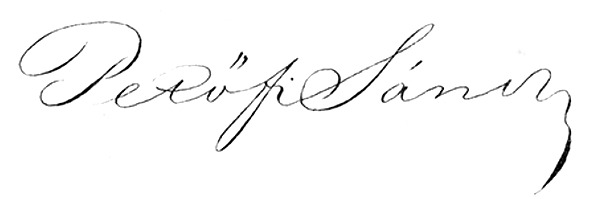
Signature of: sándor petőfi